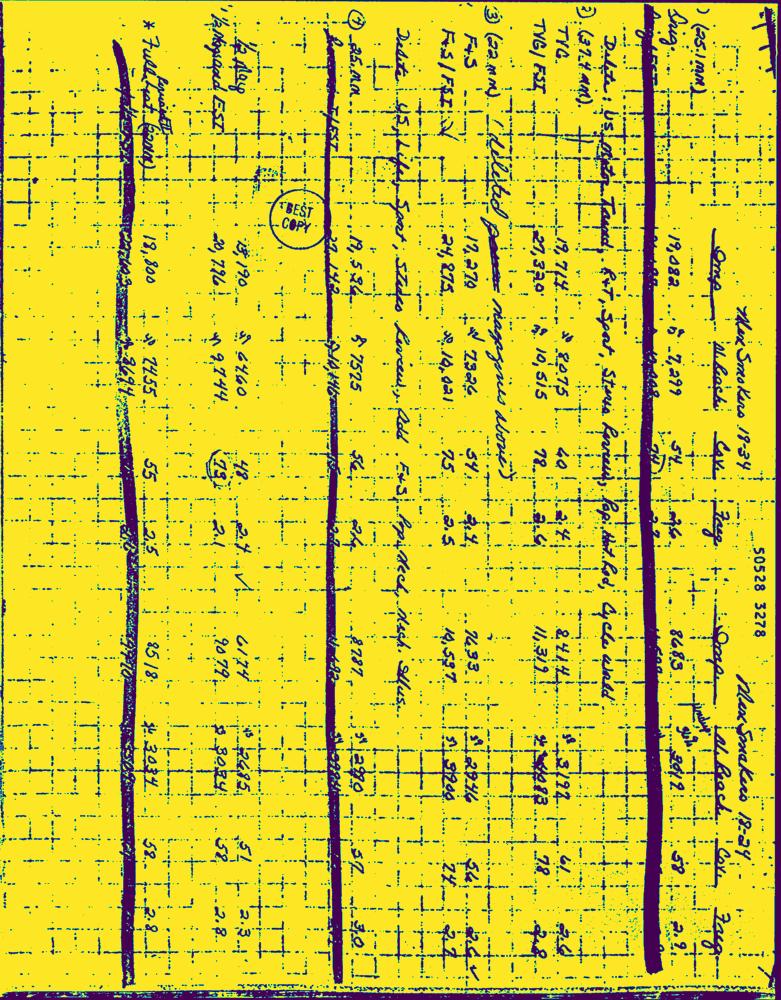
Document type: Hand-Written